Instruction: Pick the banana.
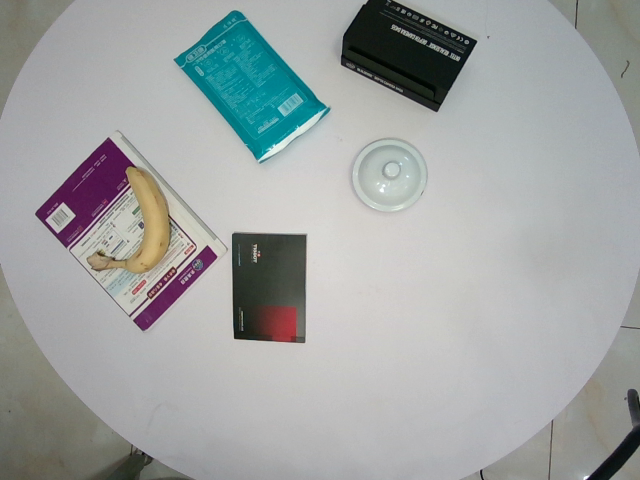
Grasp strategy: vertical